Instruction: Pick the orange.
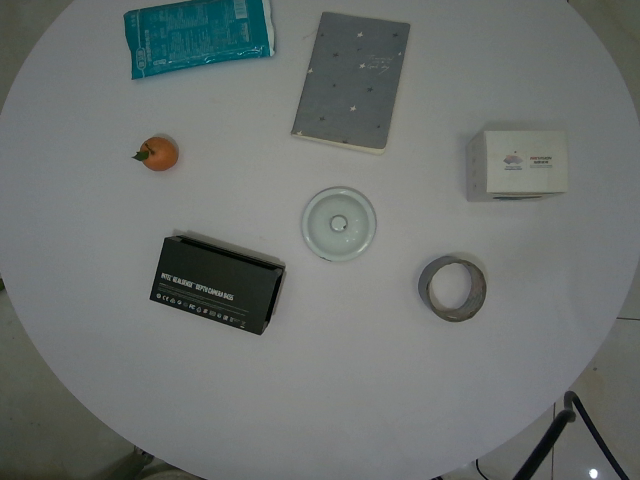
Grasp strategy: vertical